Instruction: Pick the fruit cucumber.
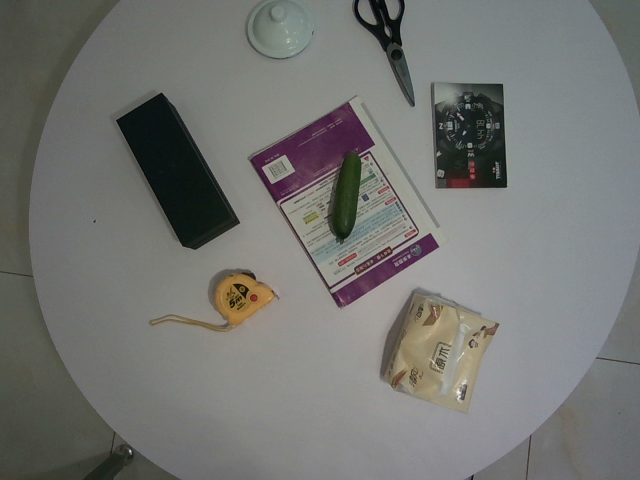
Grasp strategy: vertical